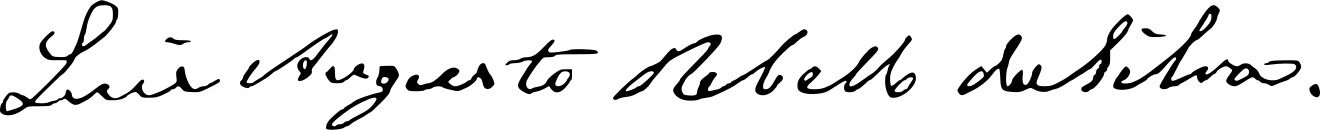
Signature of: luís augusto rebelo da silva